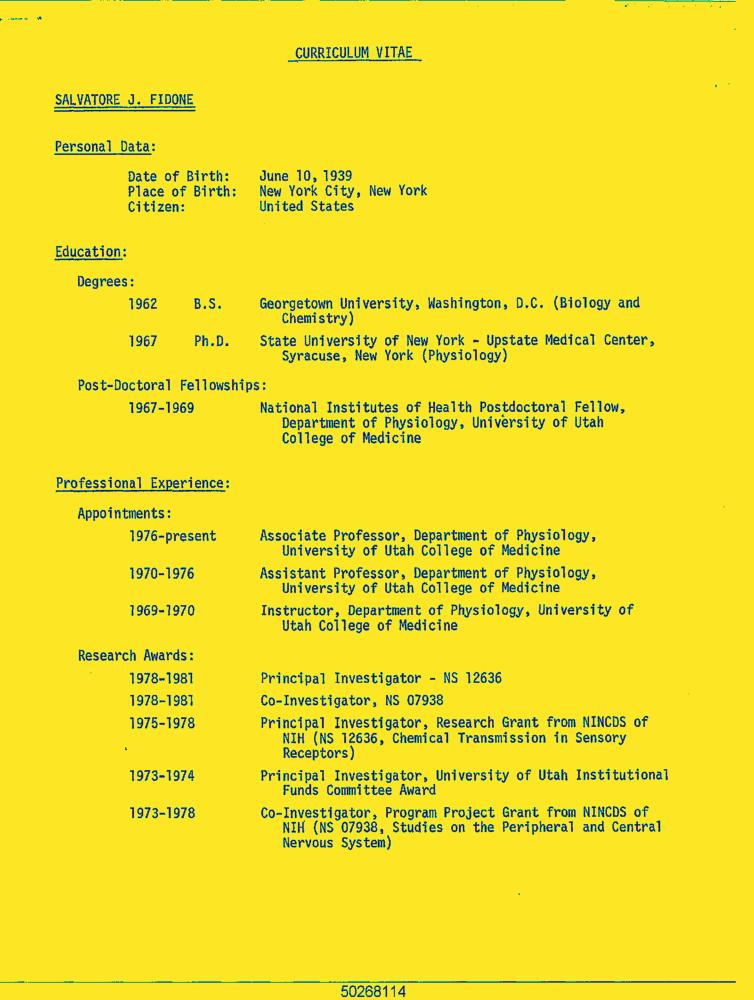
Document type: Resume-Doc